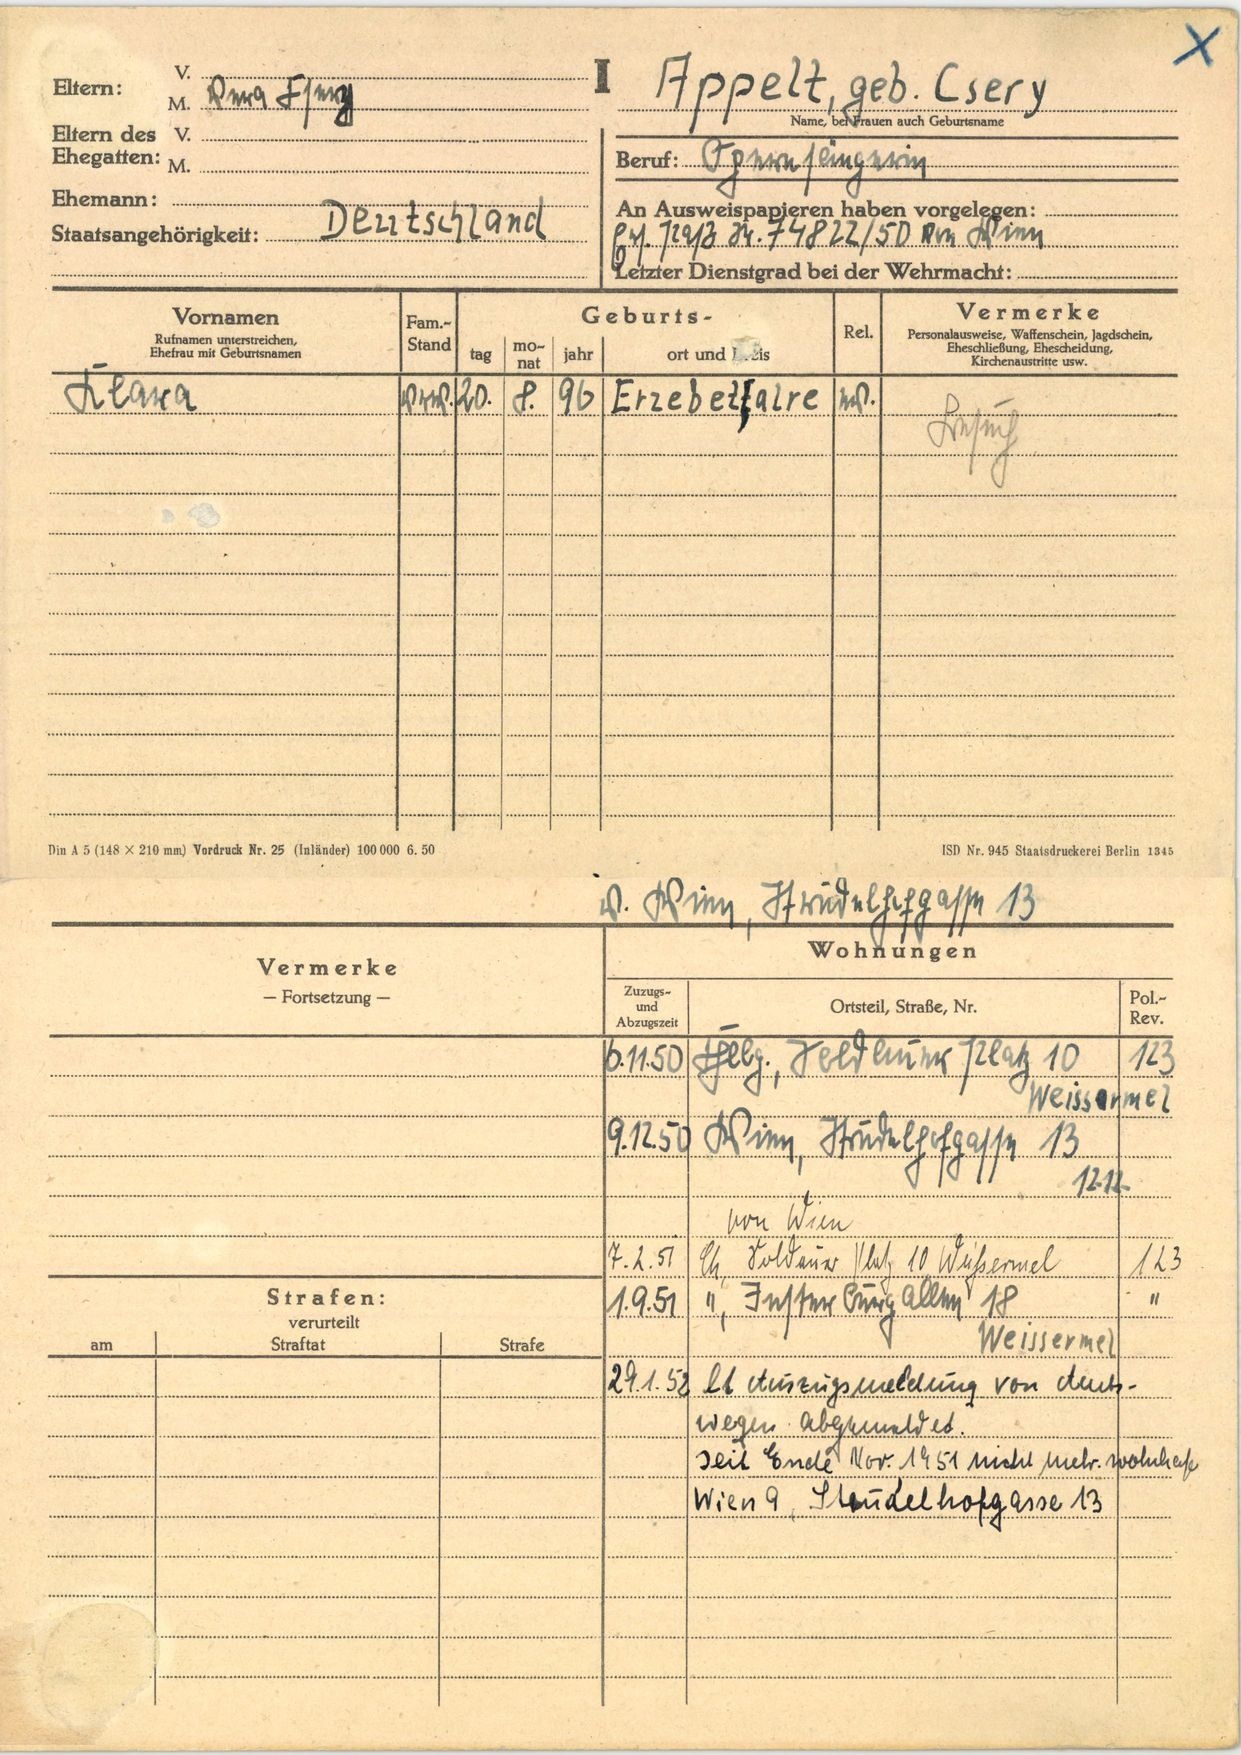
Appelt, geb. Csery